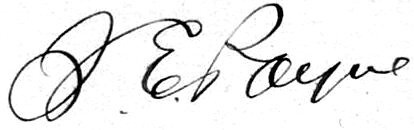
Signature of: sereno e payne